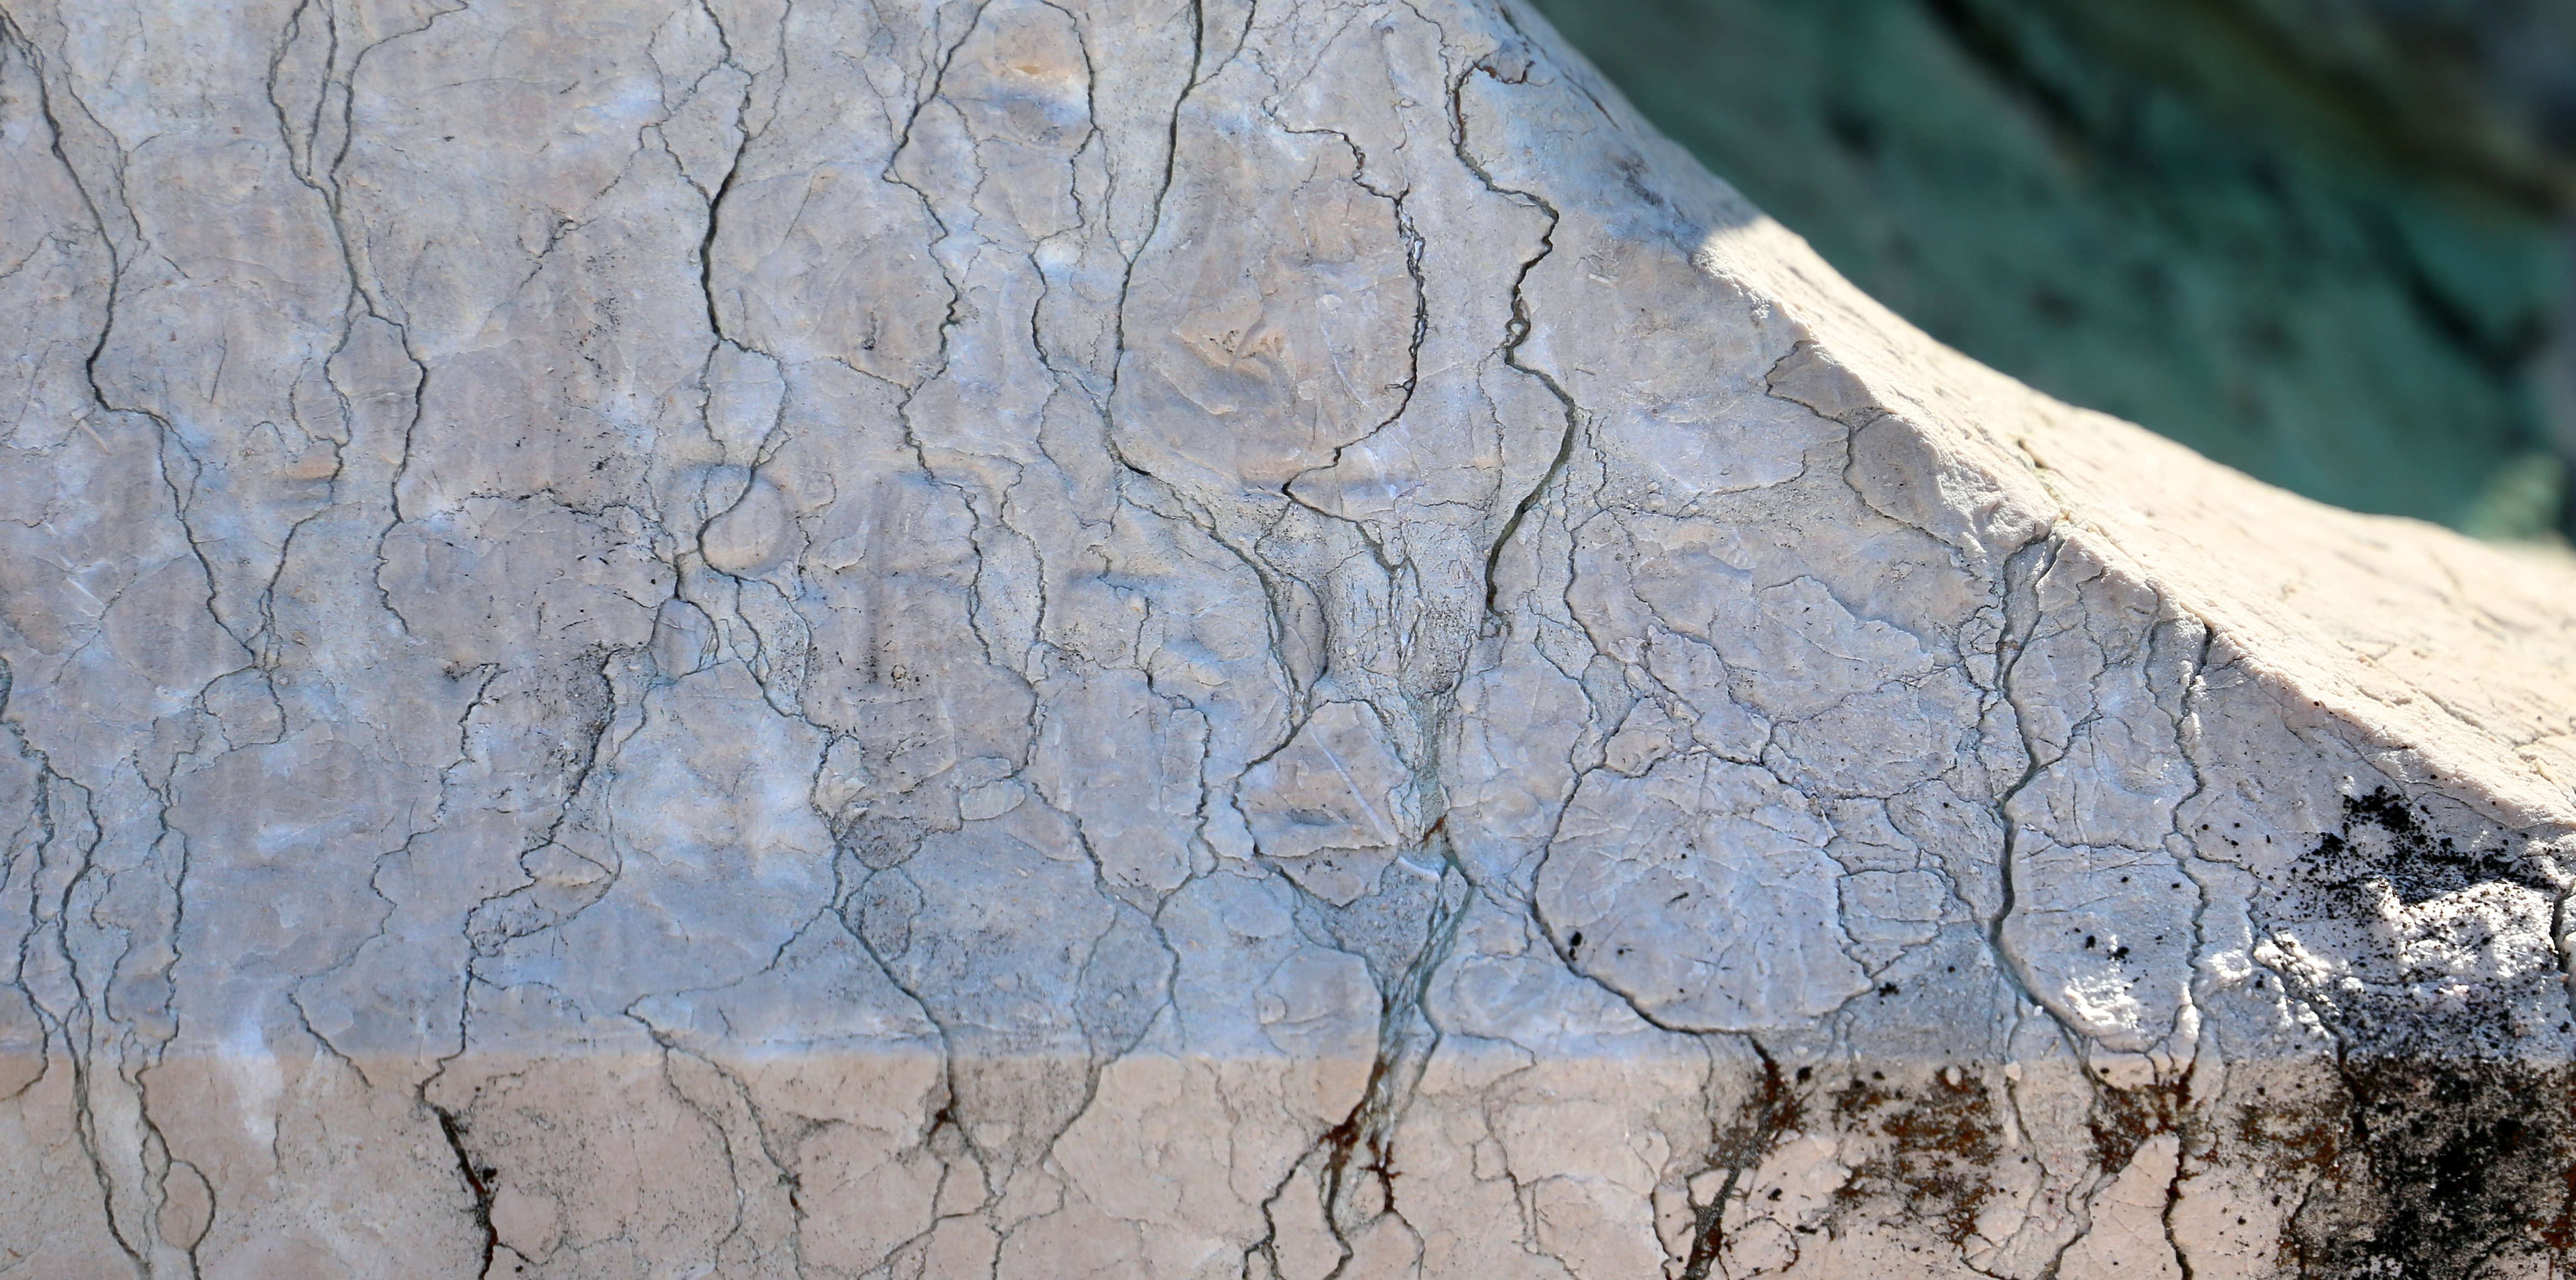
Signature of: eugênio prati